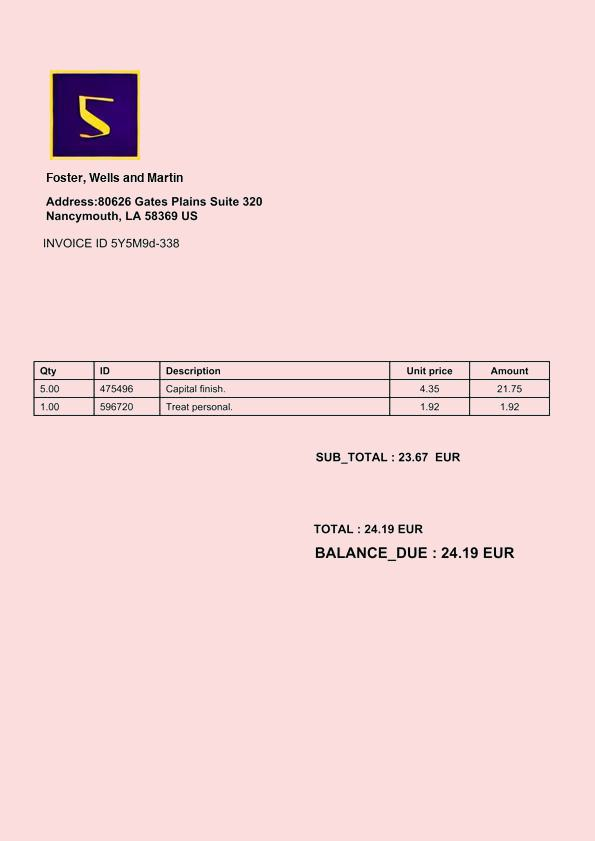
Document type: Invoice